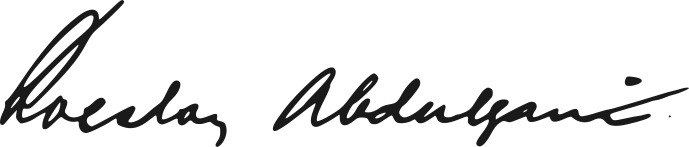
Signature of: ruslan abdulgani